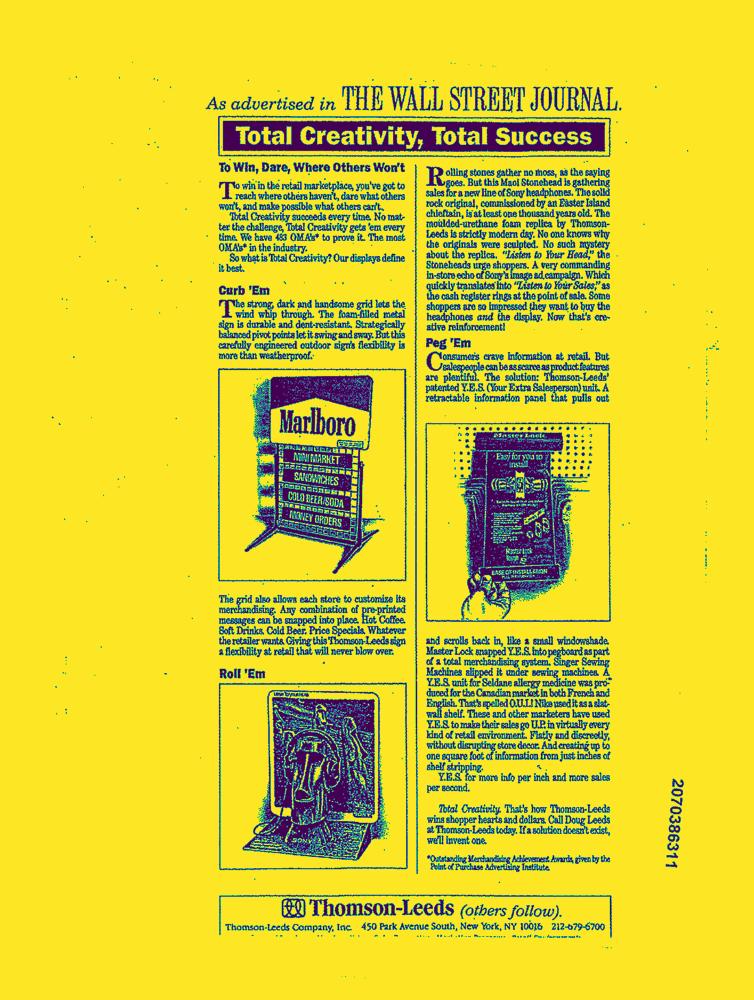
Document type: News-Article